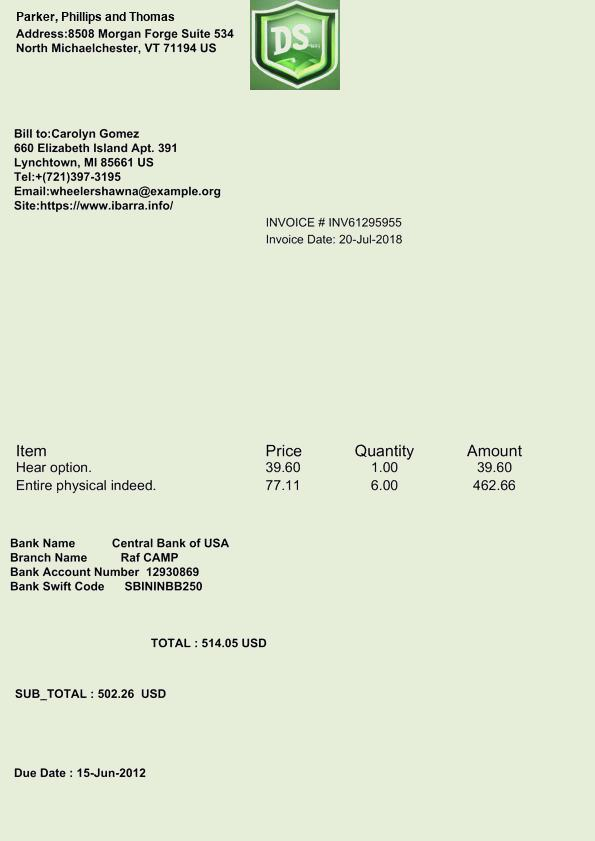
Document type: Invoice